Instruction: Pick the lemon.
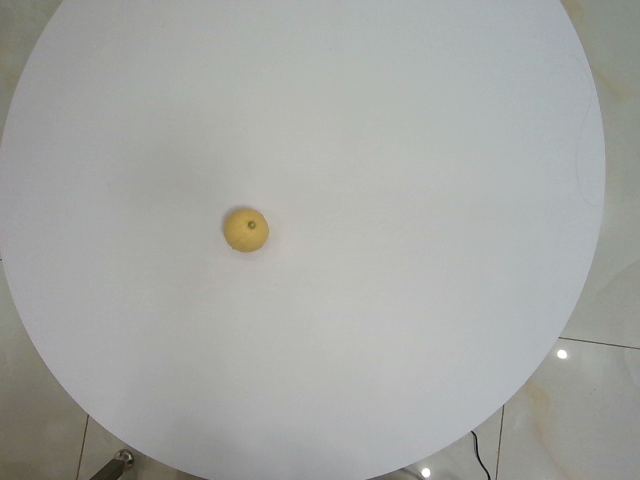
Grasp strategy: vertical